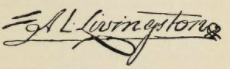
Signature of: alexander livingstone